Question: What is the total amount of taxes owed as per the document?
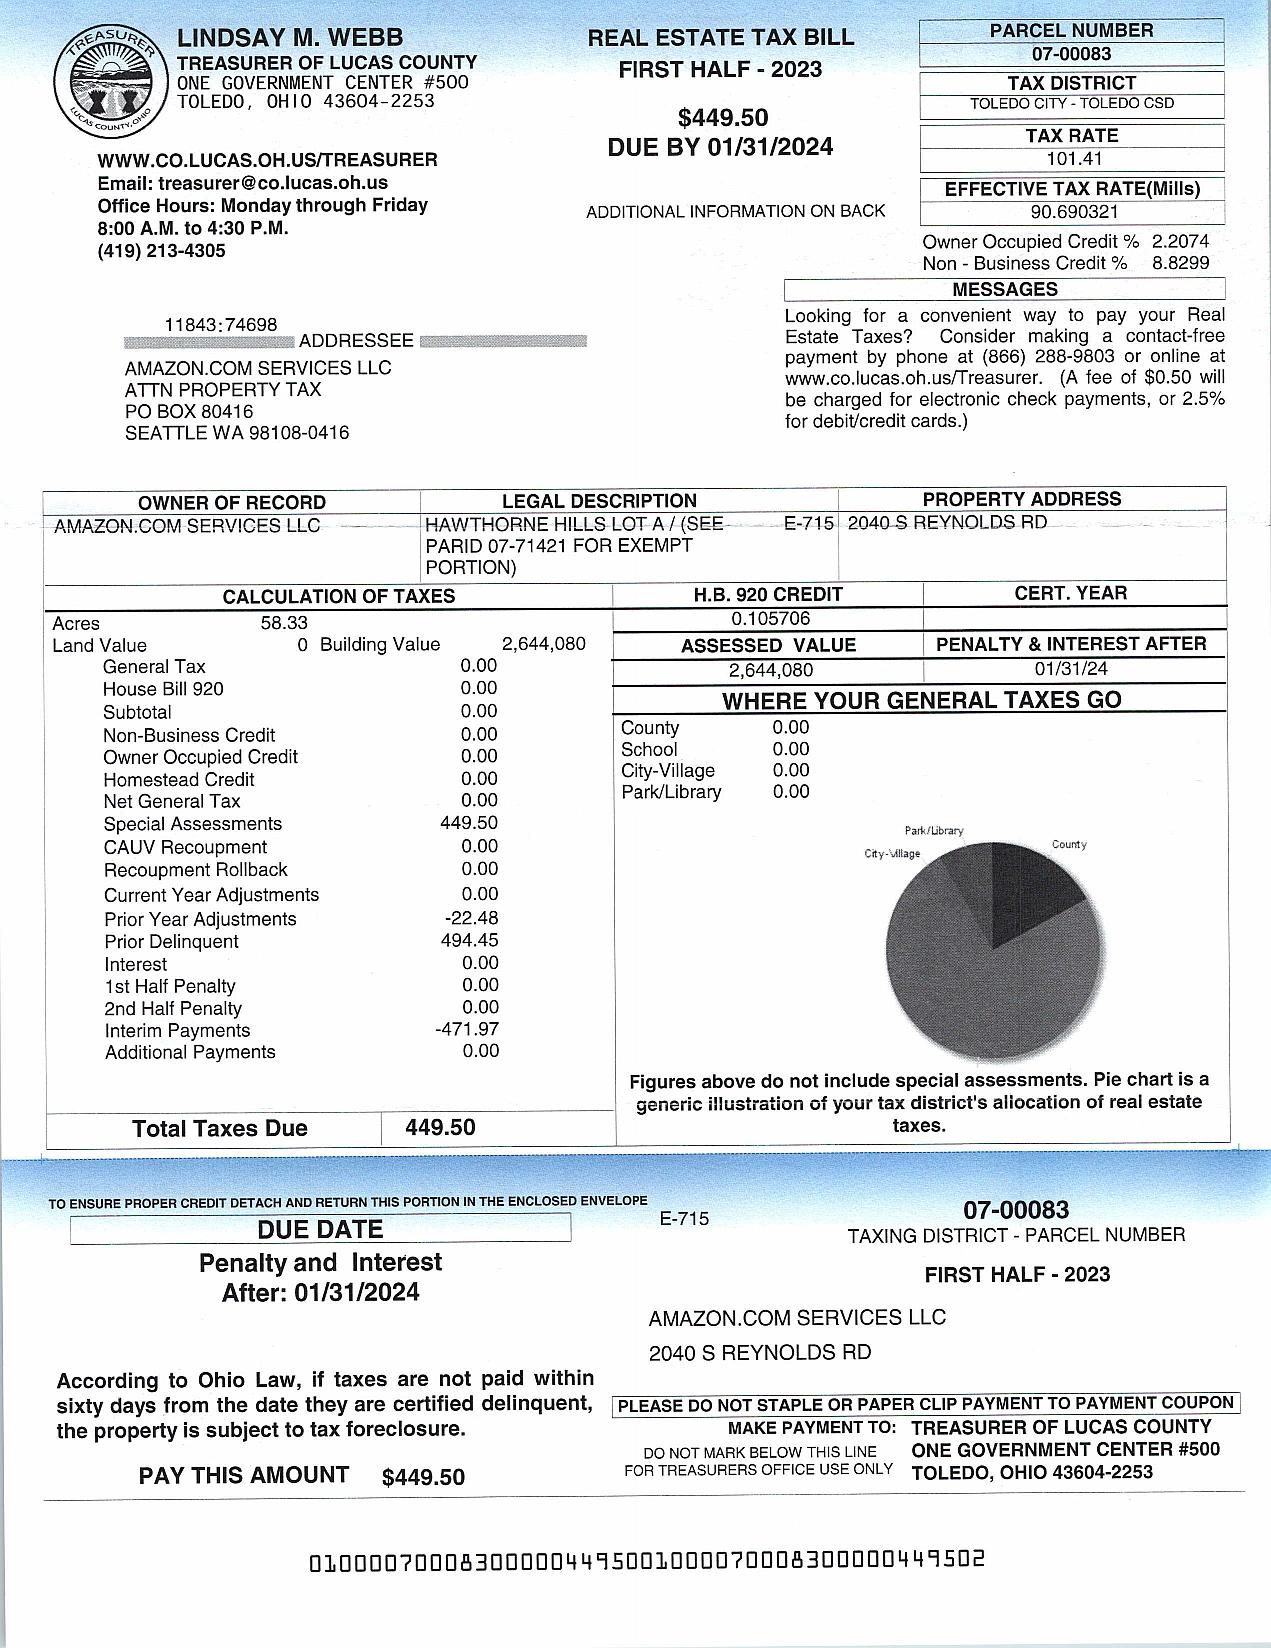
Answer: "449.5"